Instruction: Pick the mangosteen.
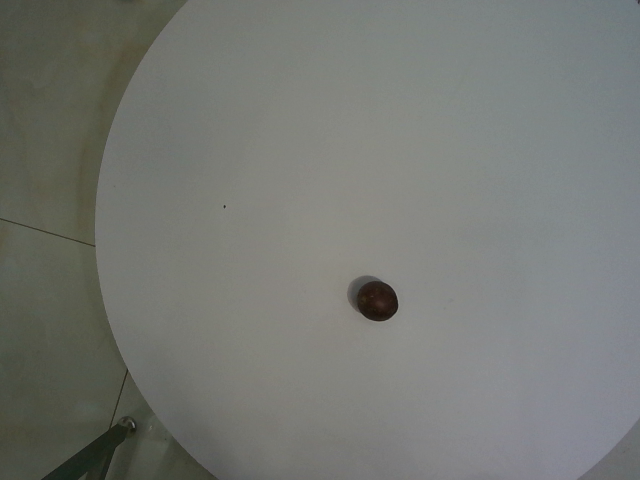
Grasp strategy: vertical